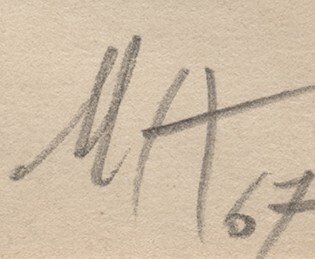
Signature of: mirko hanák